Question: What was observed in the imaging?
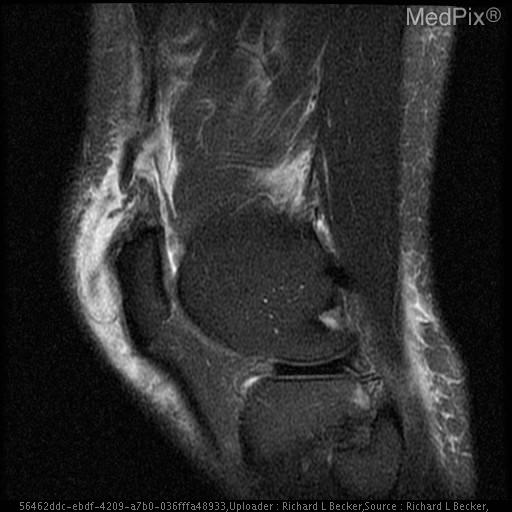
Answer: The imaging shows Xray remarkable for effusion.
MRI reveals complete quadriceps tendon discontinuity medially, with retraction.  Some intact deep fibers laterally.  Effusion and edema. Superior patellar enthesophyte.  No patella alta. Joint effusion.